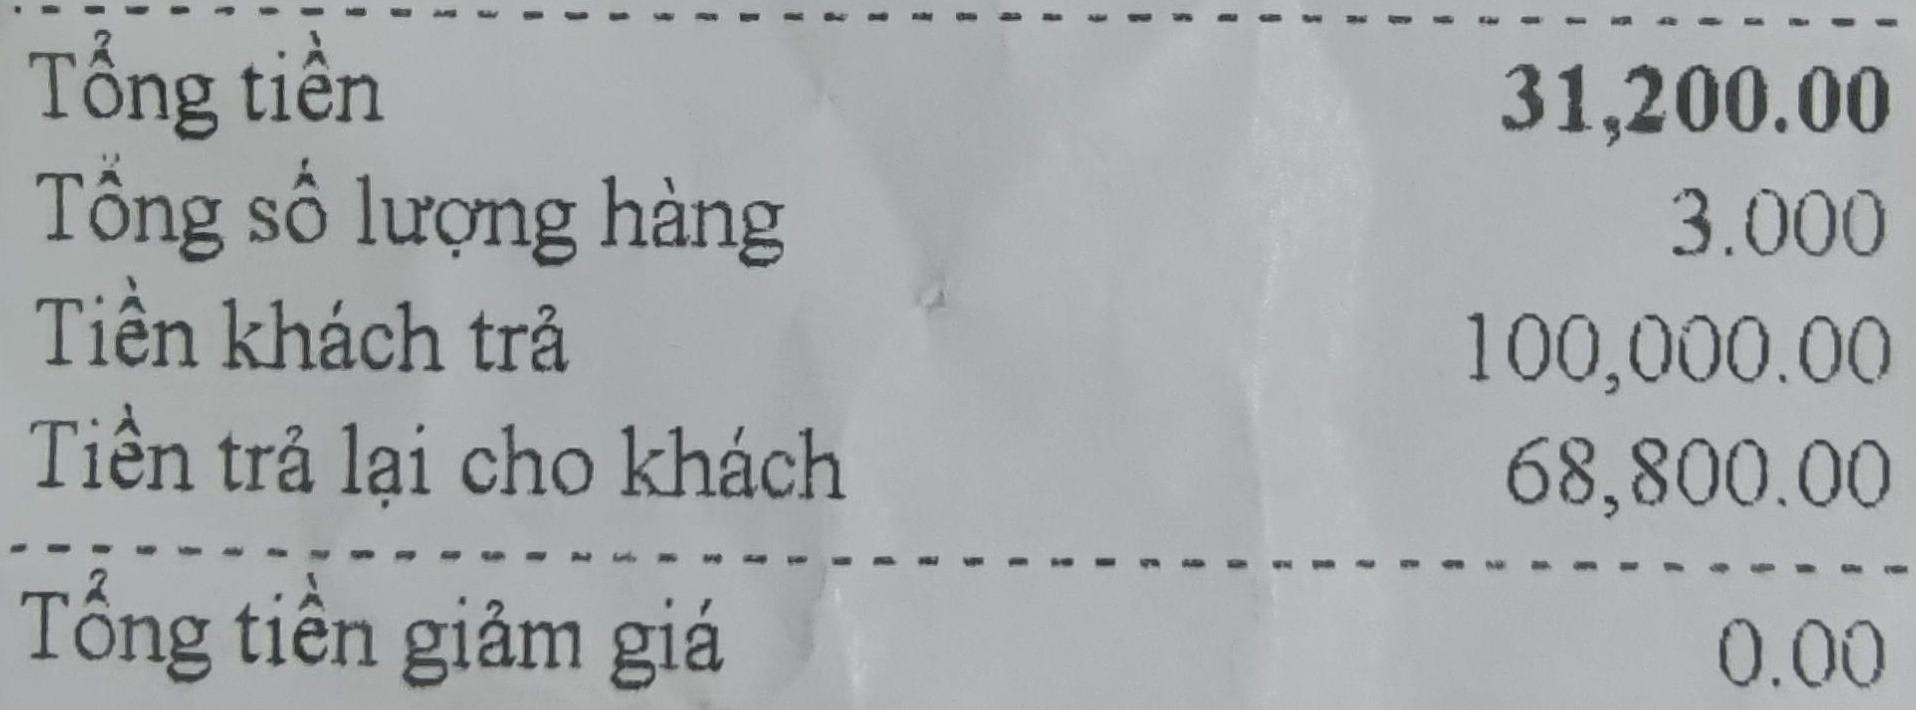
Tổng tiền 31,200.00
Tổng số lượng hàng 3.000
Tiền khách trả 100,000.00
Tiền trả lại cho khách 68,800.00
Tổng tiền giảm giá 0.00